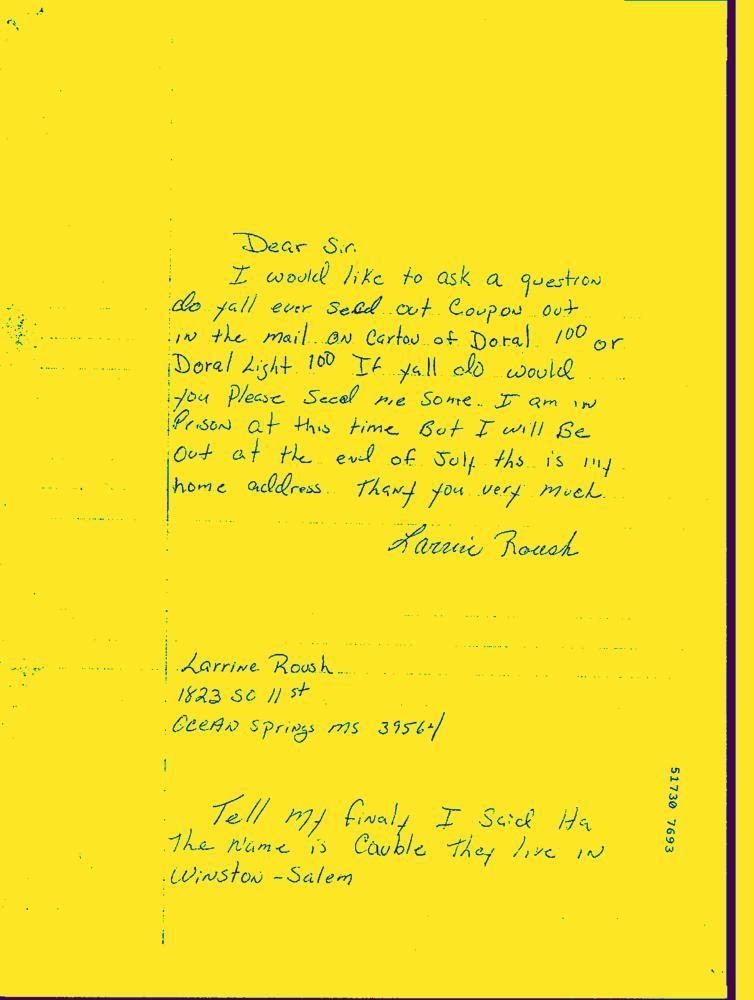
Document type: Hand-Written